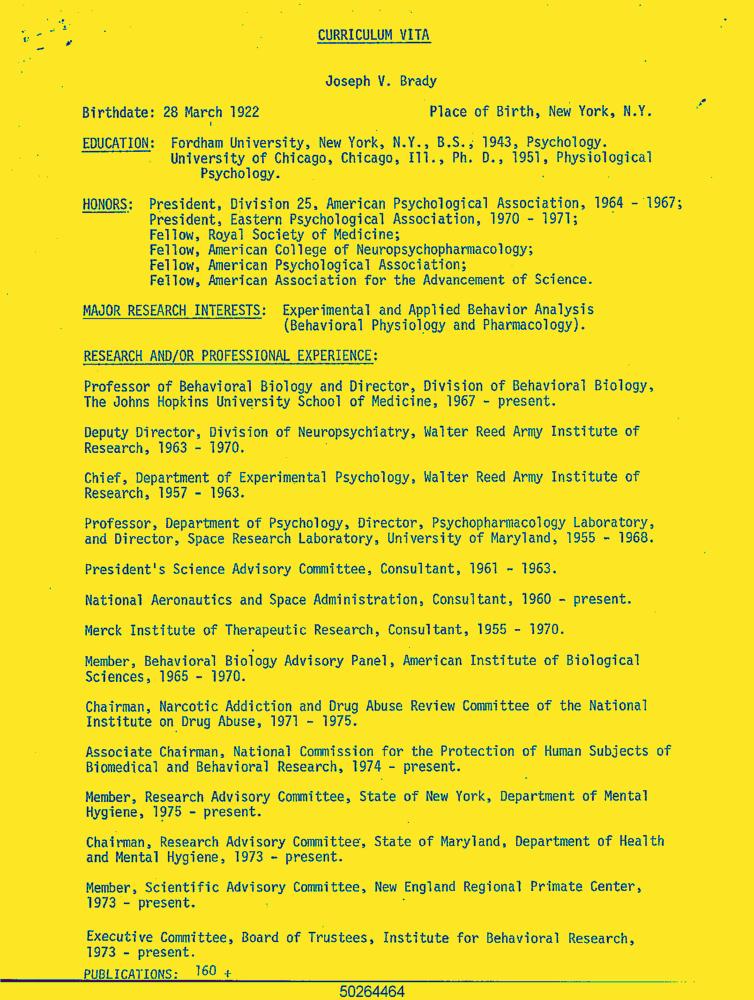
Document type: Resume-Doc